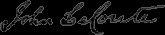
Signature of: john leconte